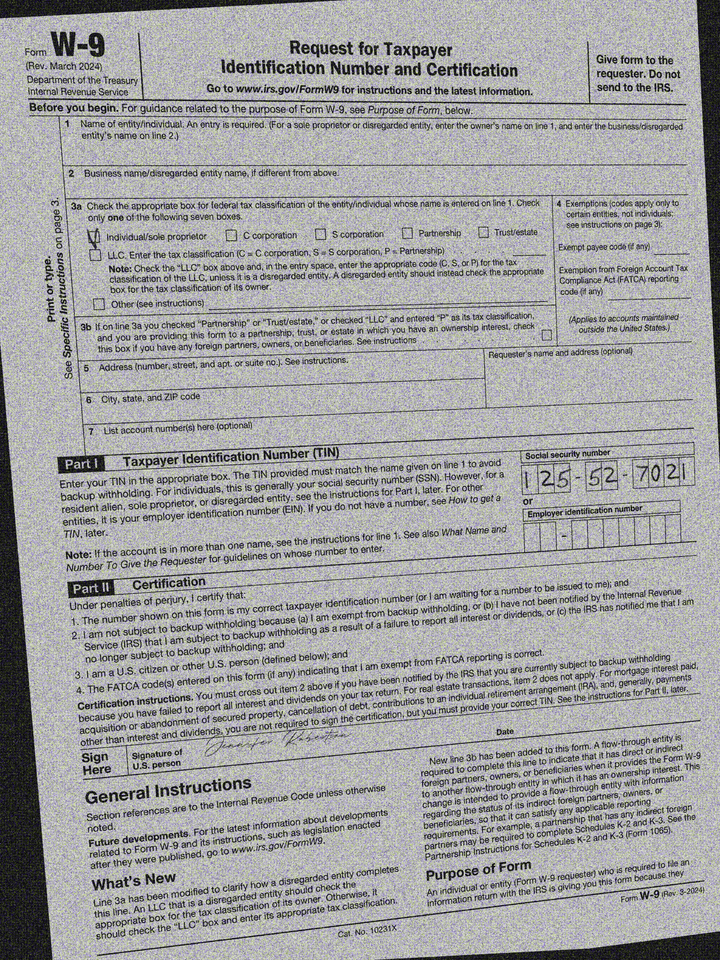
cbx: yes
ssn: 125527021